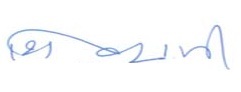
Signature of: shivraj singh chouhan